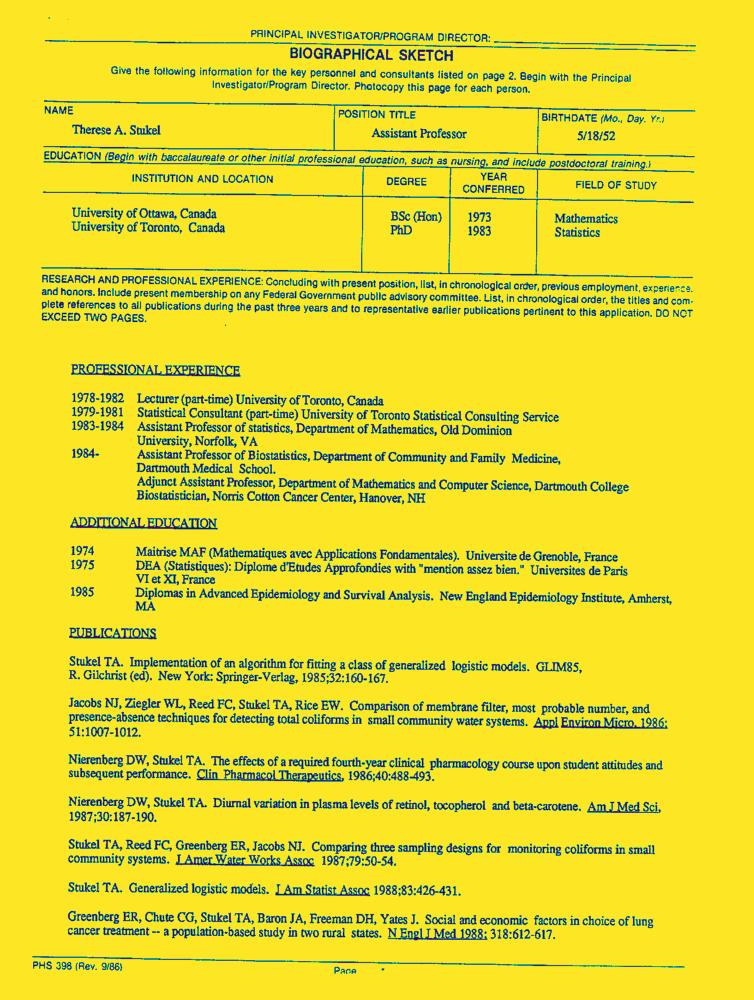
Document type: Resume-Doc